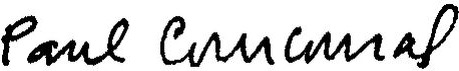
Signature of: paul courcoural